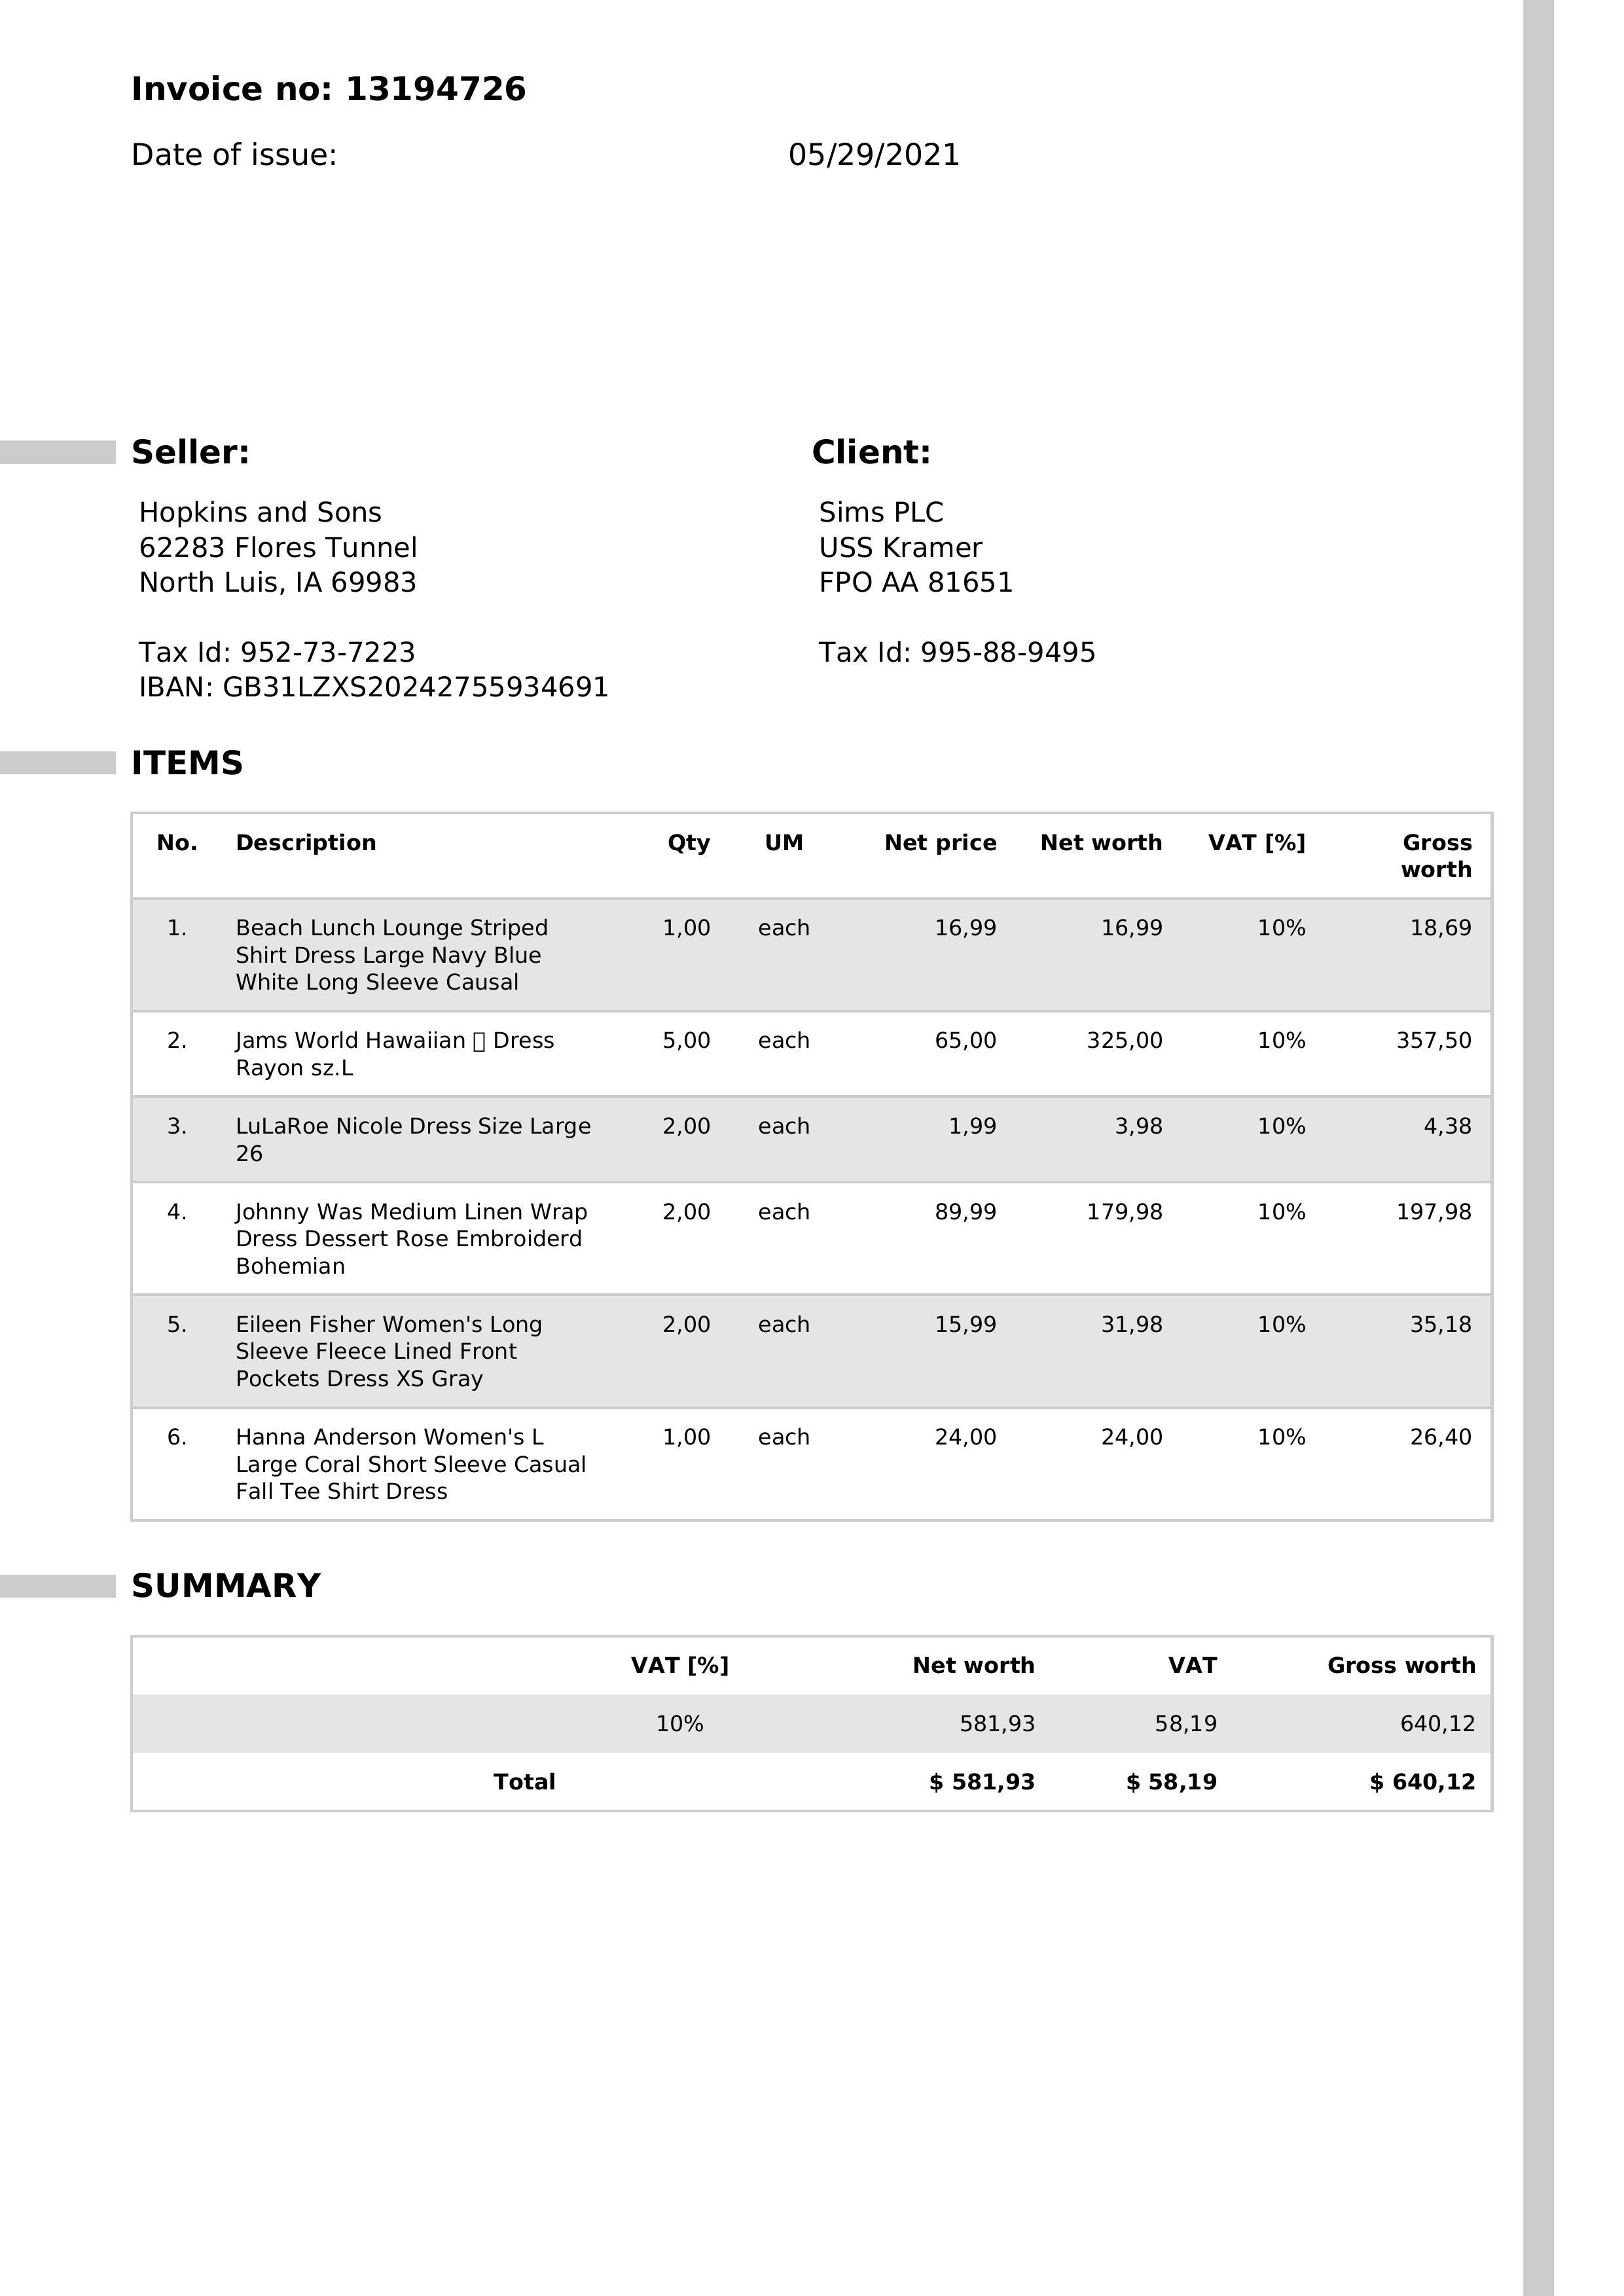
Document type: Invoice